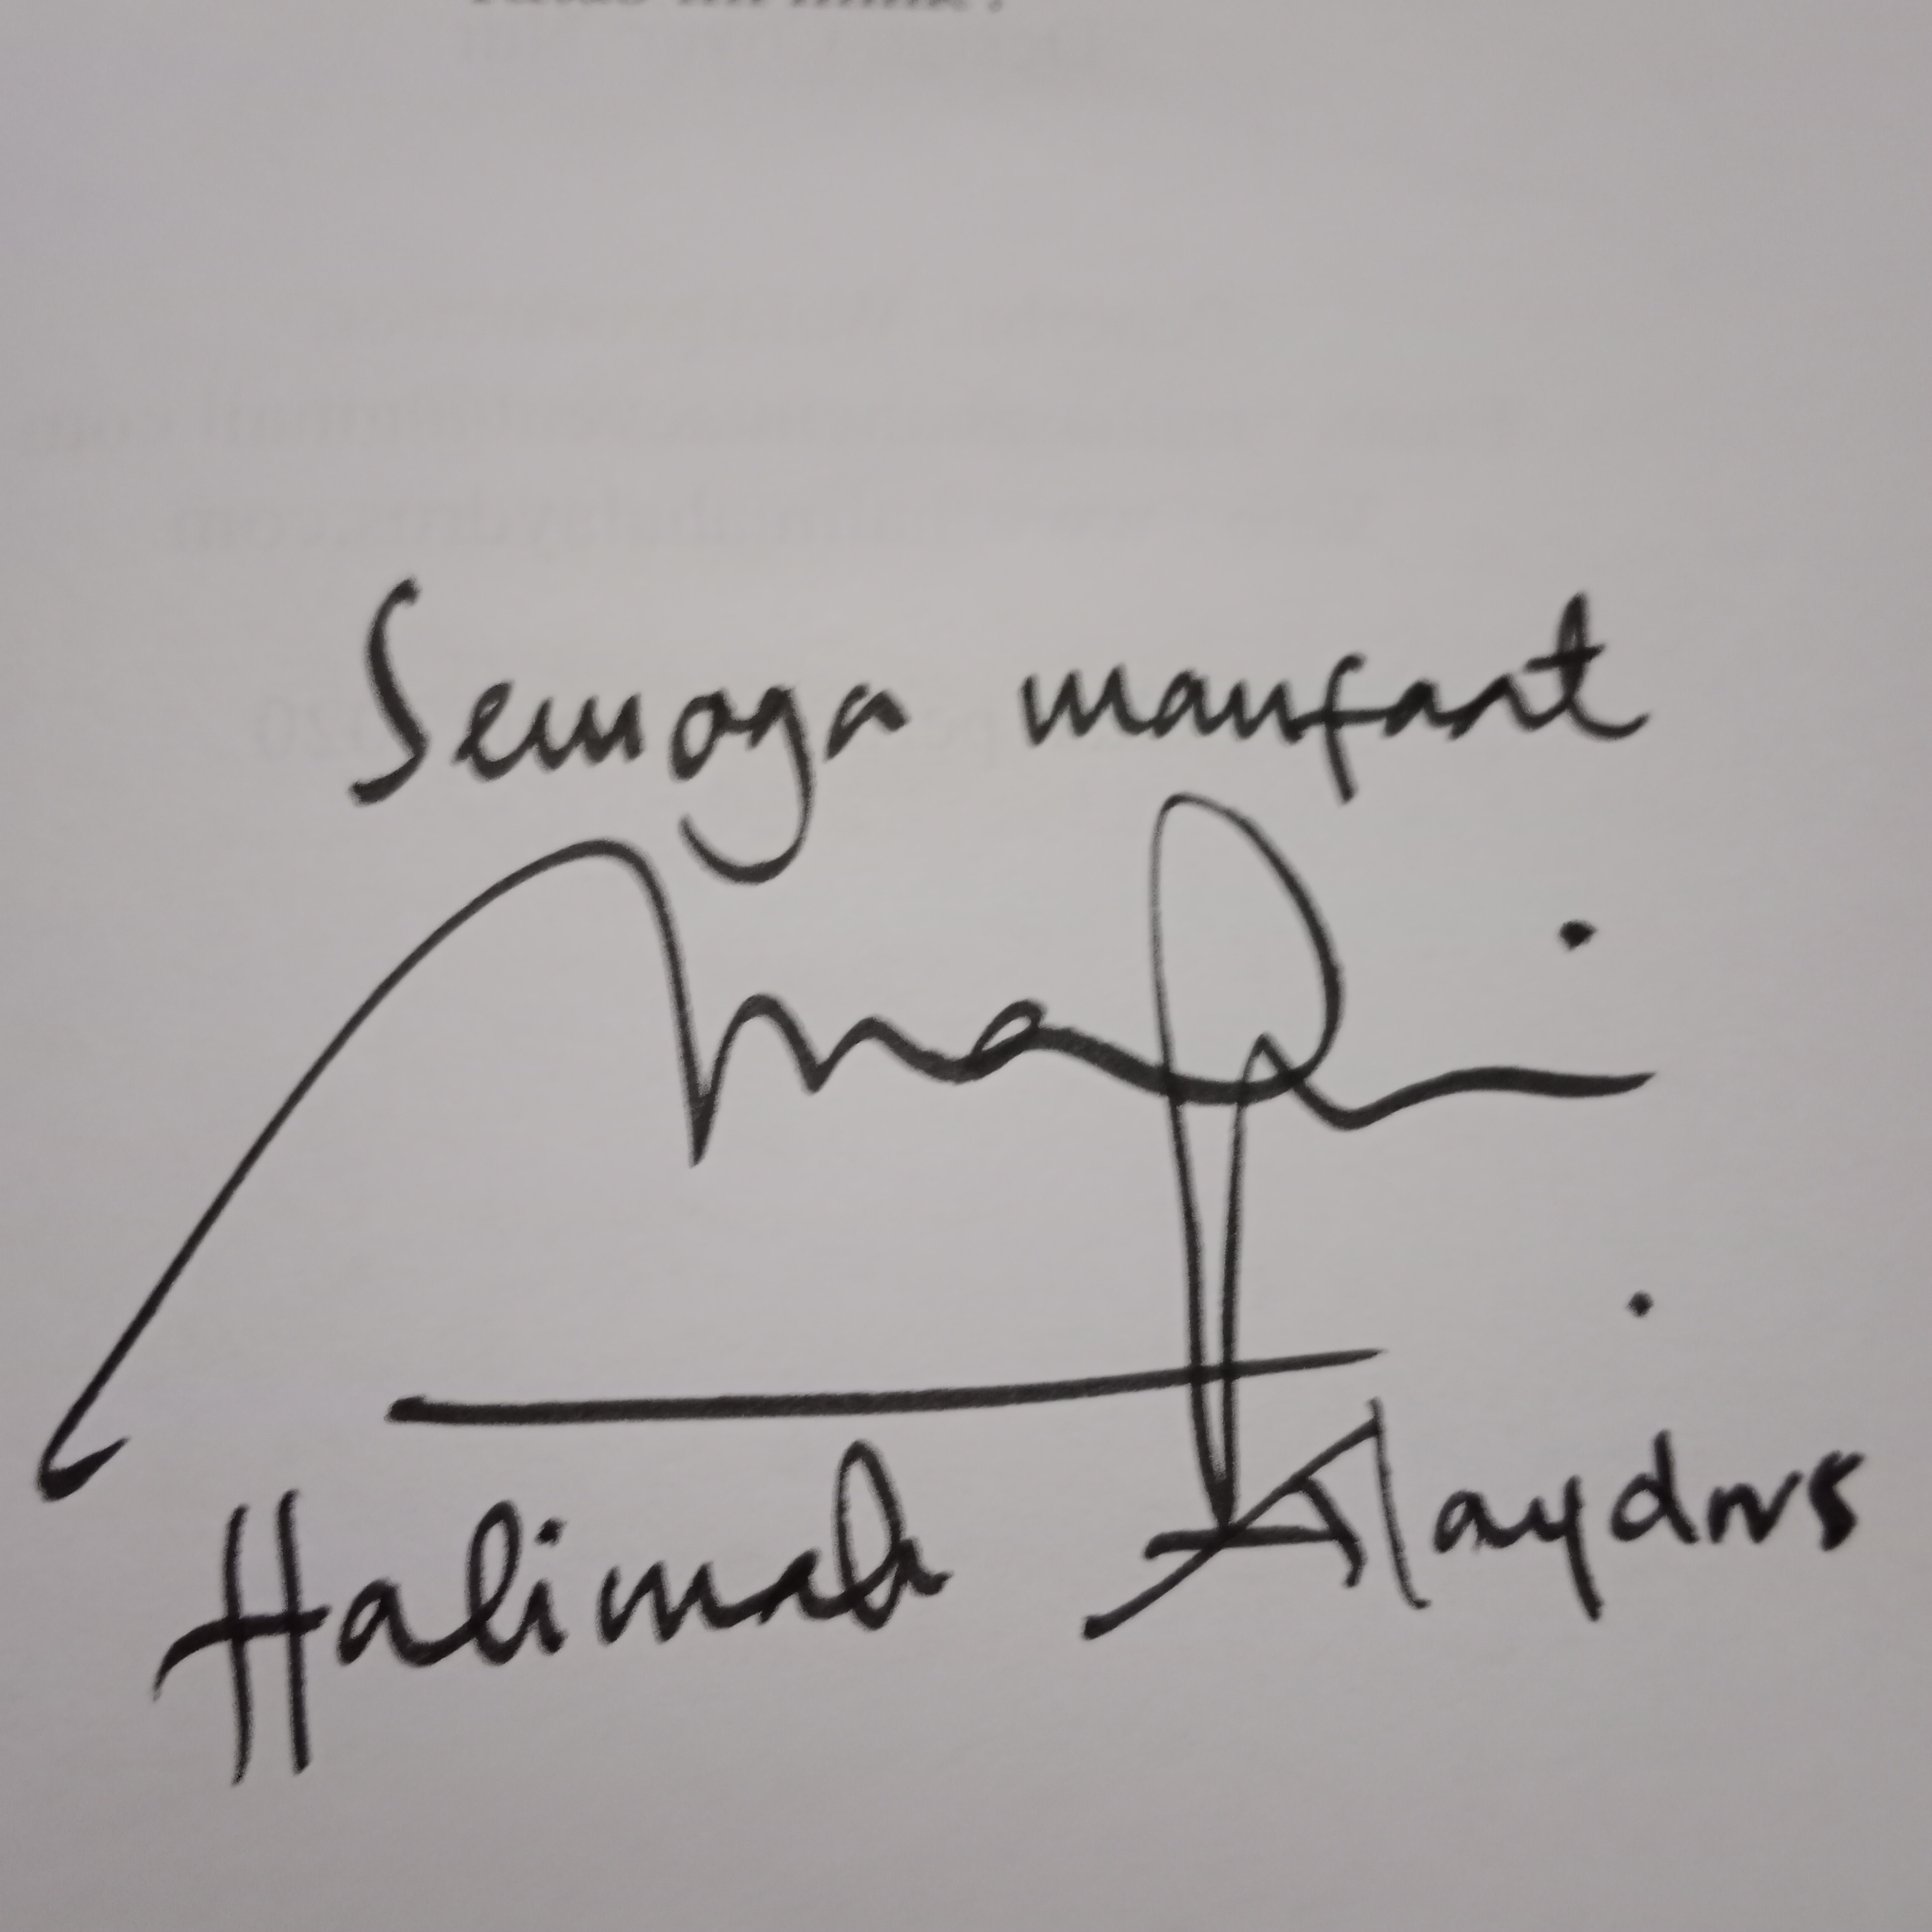
Signature of: halimah alaydrus